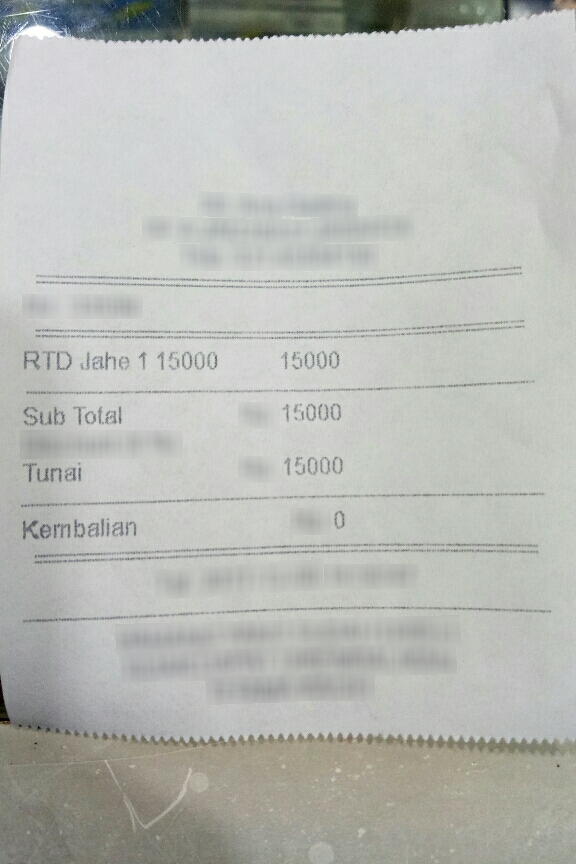
Number of items: 4
Total: 15000
OCR text regions:
text: 1
text: 15000
text: RTD Jahe
text: 15000
text: Sub Total
text: 15000
text: Tunai
text: 15000
text: Kembalian
text: 0